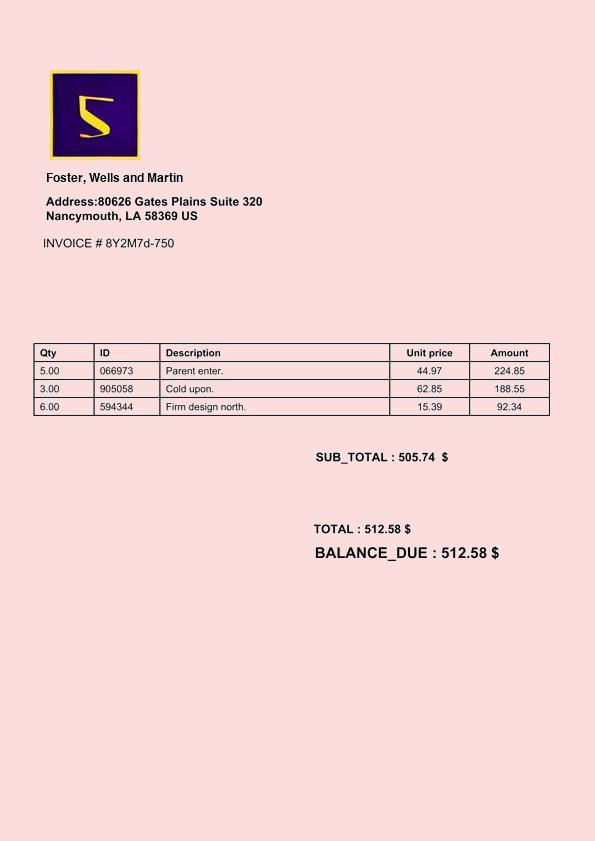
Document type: Invoice